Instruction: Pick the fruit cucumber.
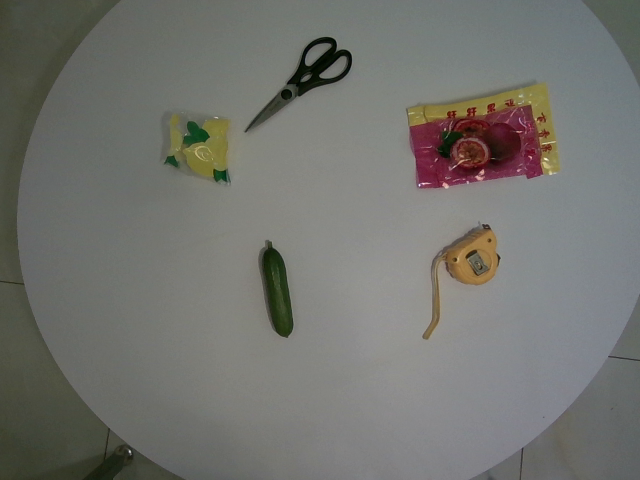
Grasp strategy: vertical